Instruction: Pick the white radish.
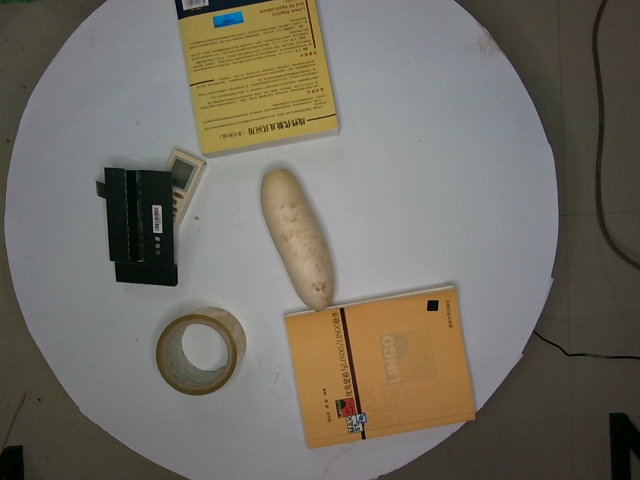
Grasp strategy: vertical